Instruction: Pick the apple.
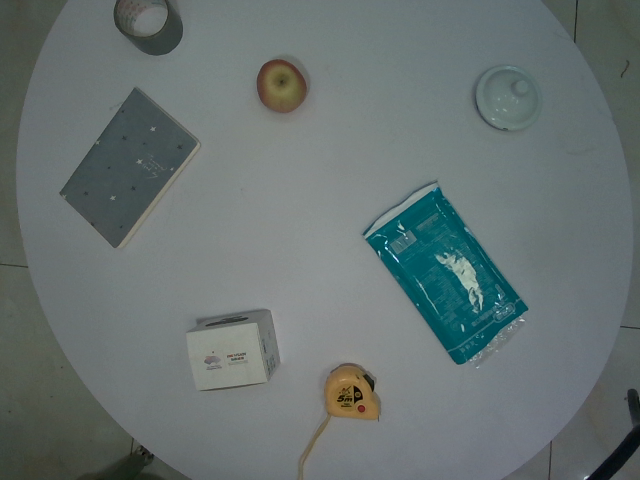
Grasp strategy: vertical